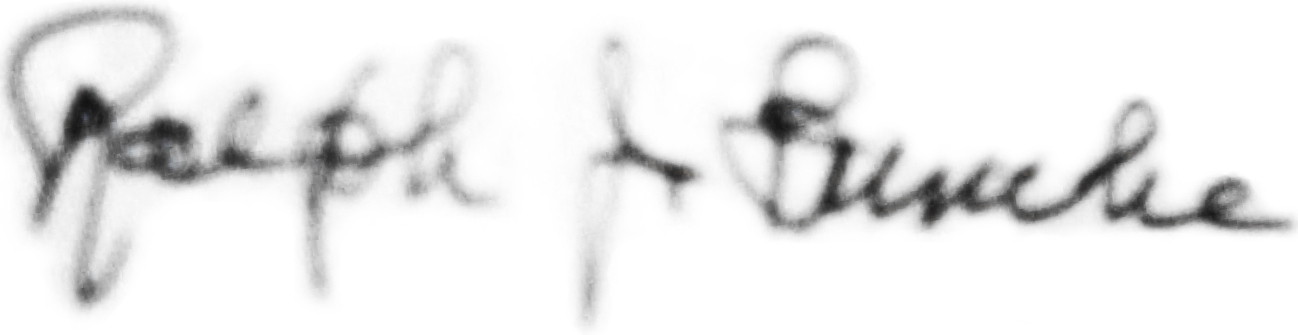
Signature of: ralph bunche